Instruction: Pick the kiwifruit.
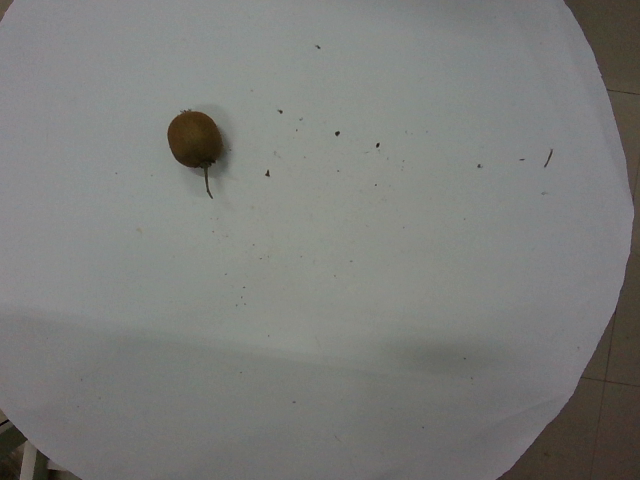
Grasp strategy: vertical